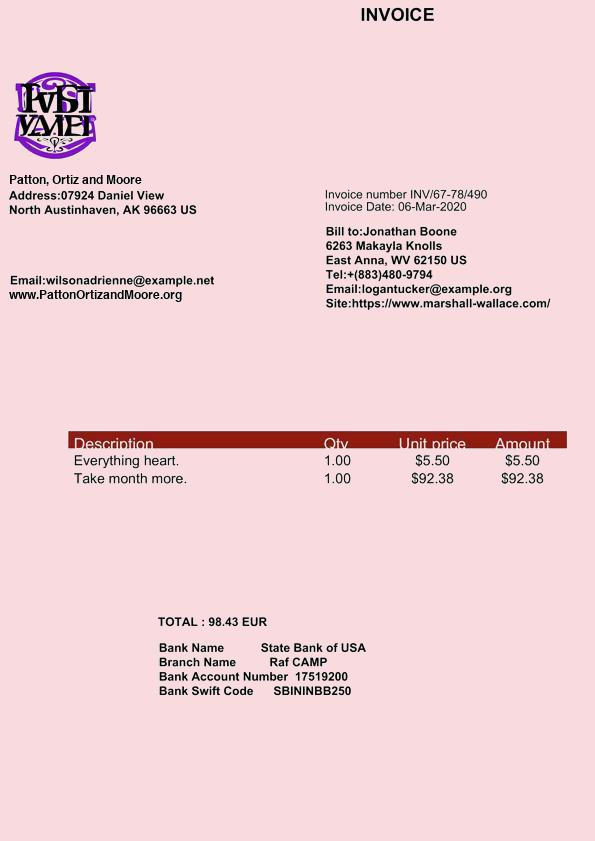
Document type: Invoice